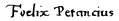
Signature of: feliks petančić